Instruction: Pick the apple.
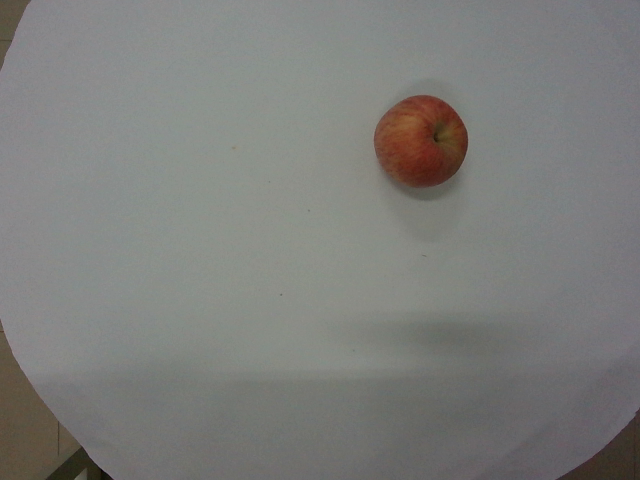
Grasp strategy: vertical